Question: How is the history relevant to the case?
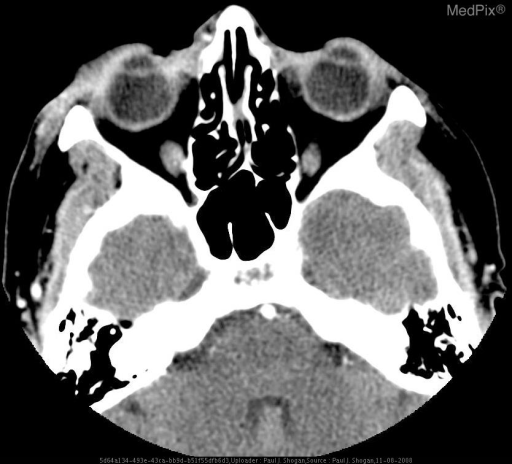
Answer: The patient's history of 58 yo woman with orbital cellulitis preceded by open lesion inferior to right eye. is key in understanding the case.